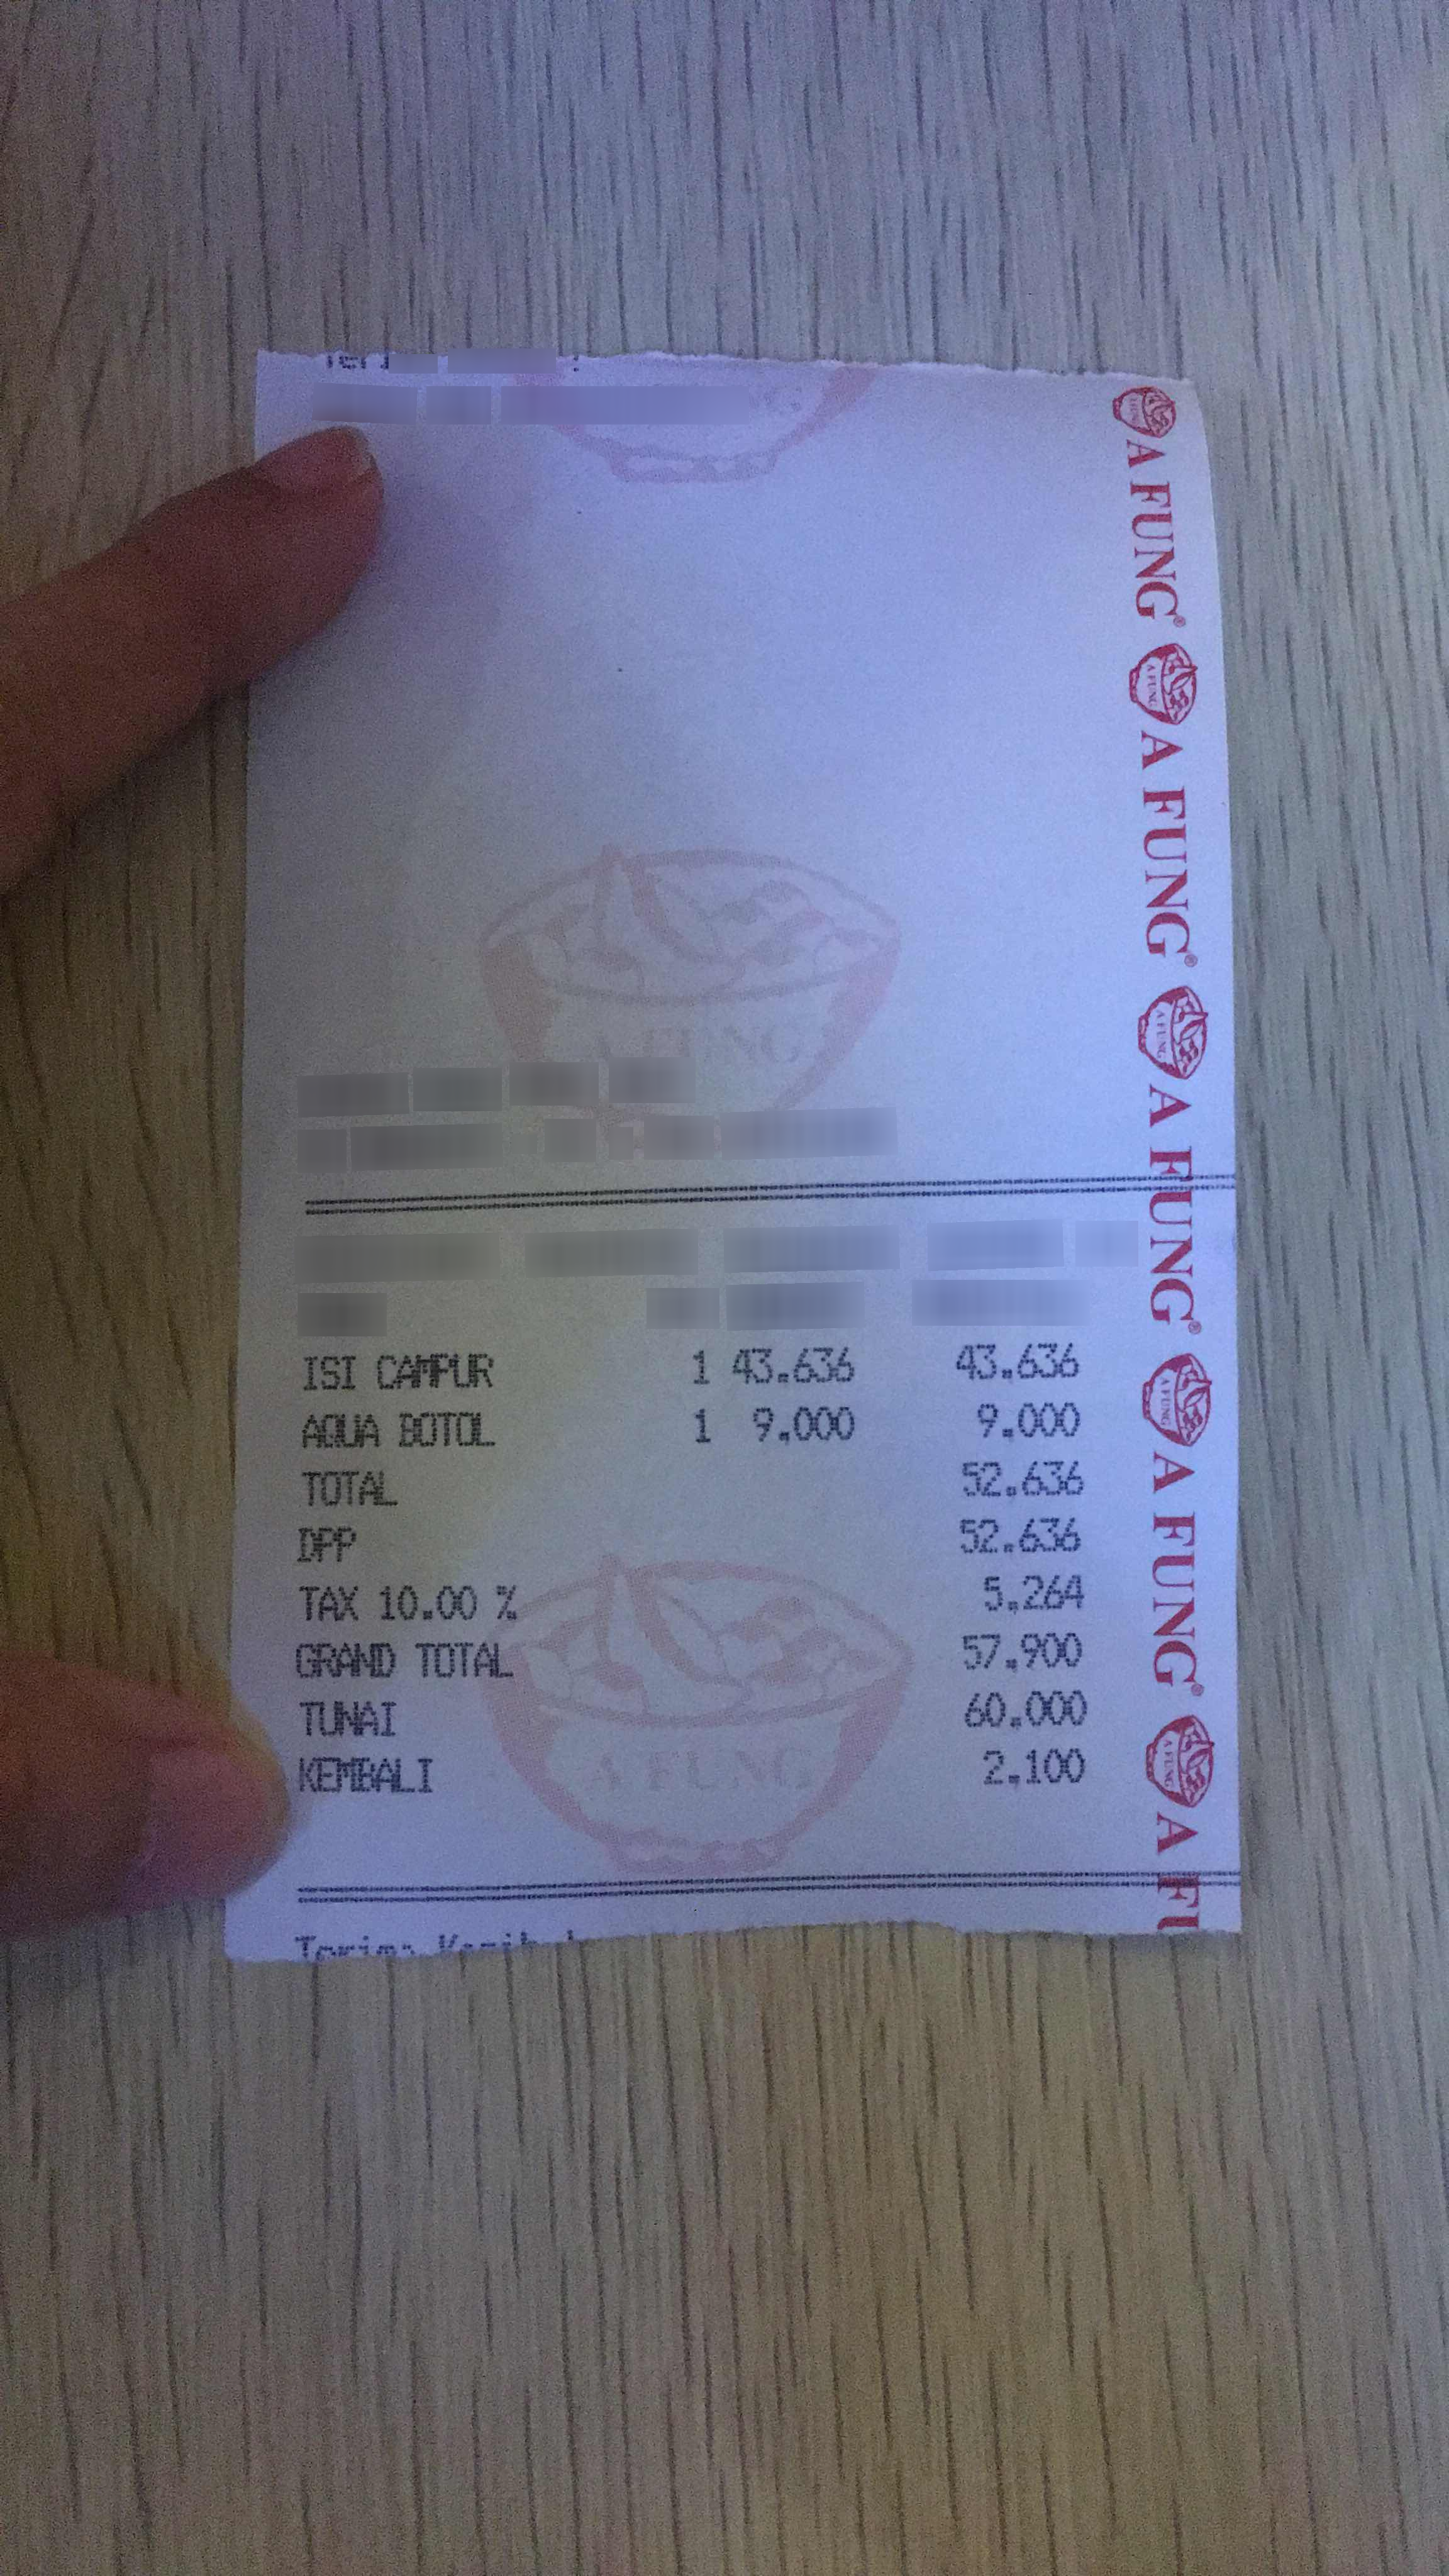
Number of items: 2
Subtotal: 52.636 52.636
Tax: 5,264
Total: 57,900
OCR text regions:
text: DPP
text: 52.636
text: ISI
text: CAMPUR
text: 1
text: 43.636
text: 43.636
text: AQUA
text: BOTOL
text: 1
text: 9.000
text: 9.000
text: TOTAL
text: 52.636
text: TAX
text: 10.00
text: %
text: 5,264
text: GRAND
text: TOTAL
text: 57,900
text: TUNAI
text: 60.000
text: KEMBALI
text: 2,100